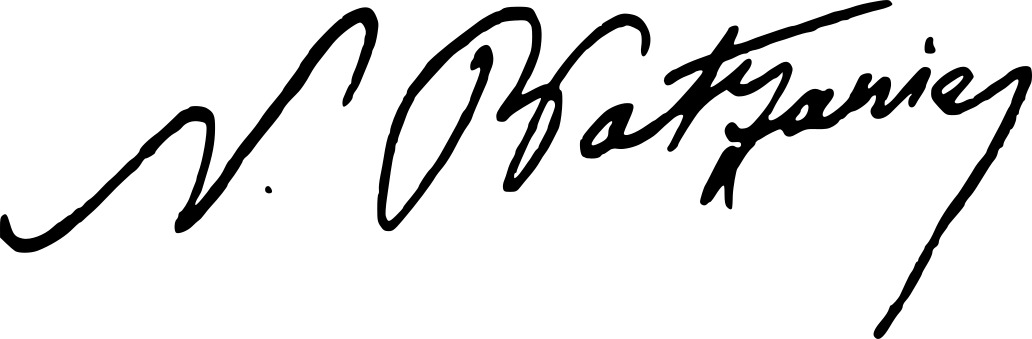
Signature of: nicolae constantin batzaria